Question: What jurisdiction, city, or county is the document associated with?
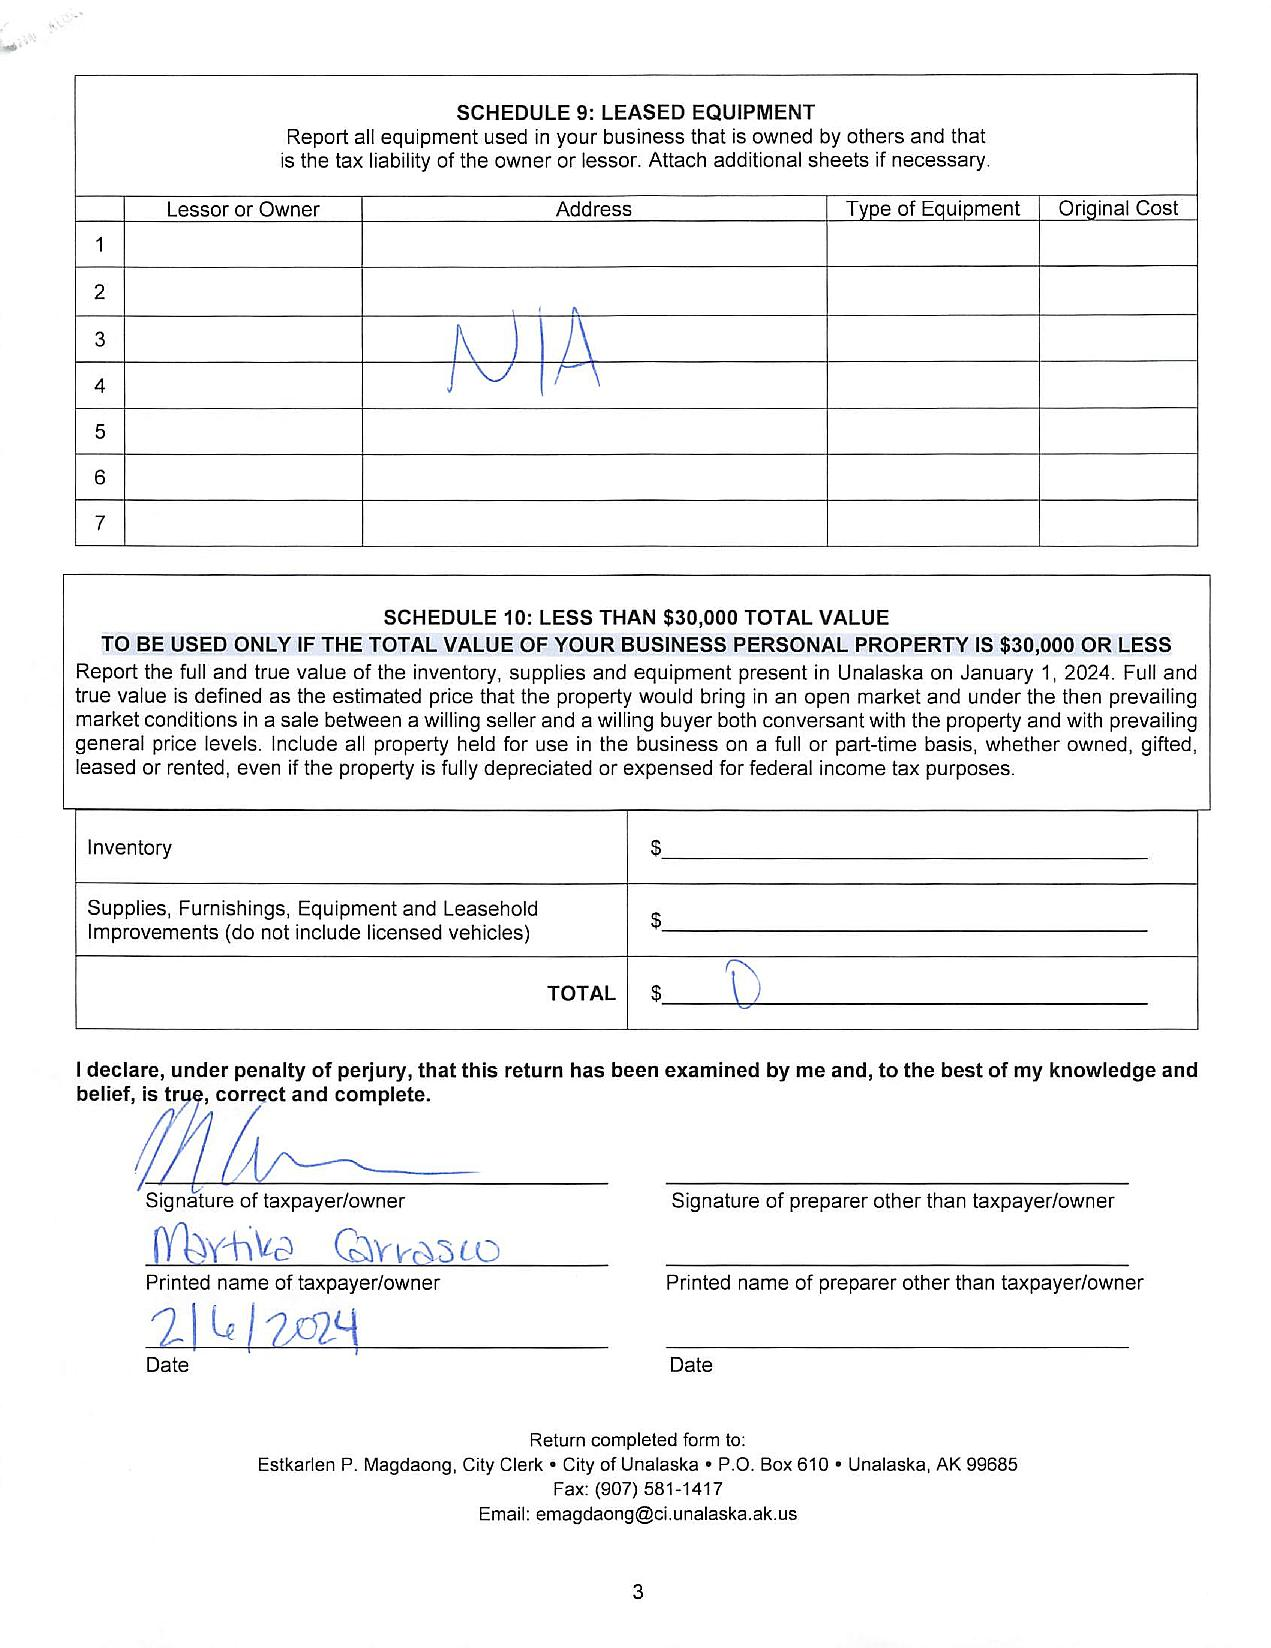
Answer: "City of Unalaska"